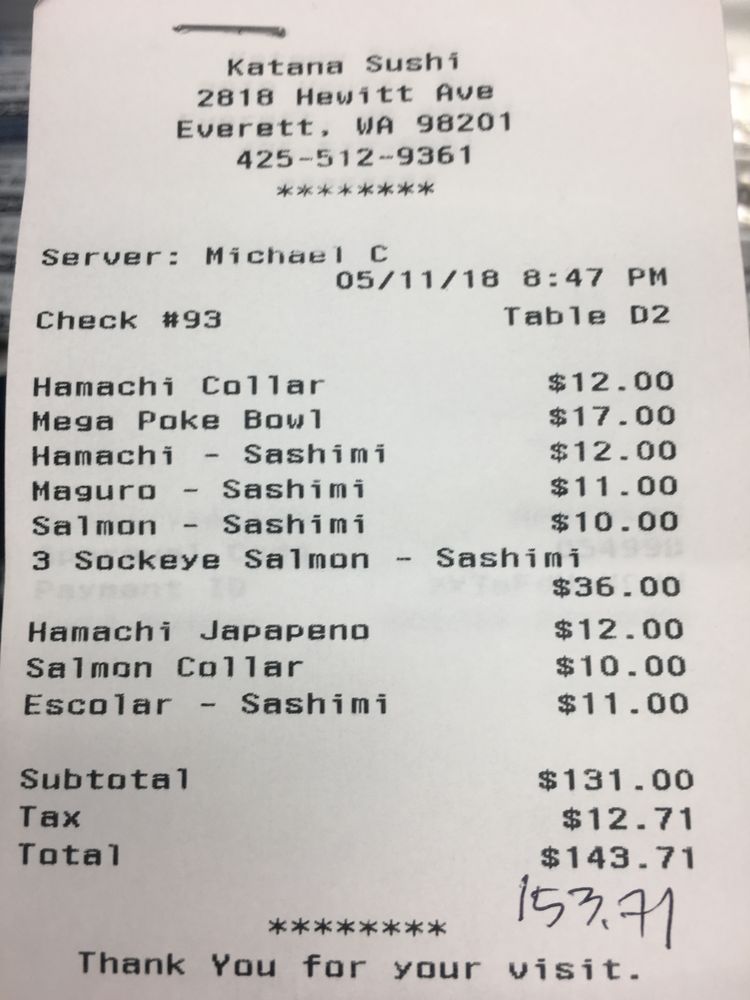
gt_parse: date: 05/11/18
criticals: name: Total
price: 143.71
store: Katana Sushi
tell: 425-512-9361